Question: How is the history relevant to the case?
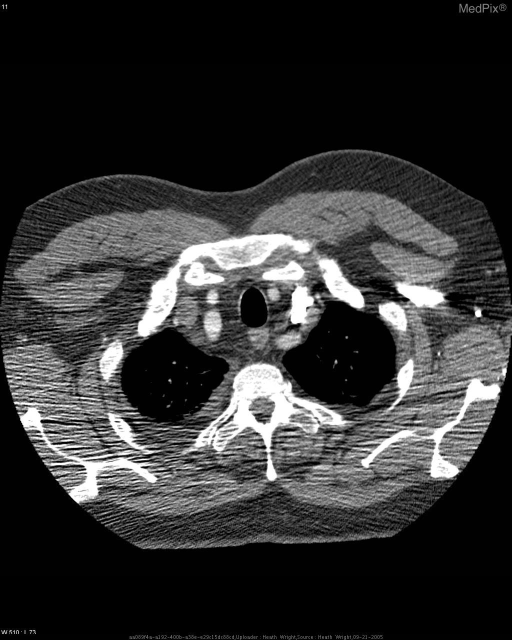
Answer: The patient's history of 58y/o white male with dyspnea received CT to rule out PE/DVT is key in understanding the case.